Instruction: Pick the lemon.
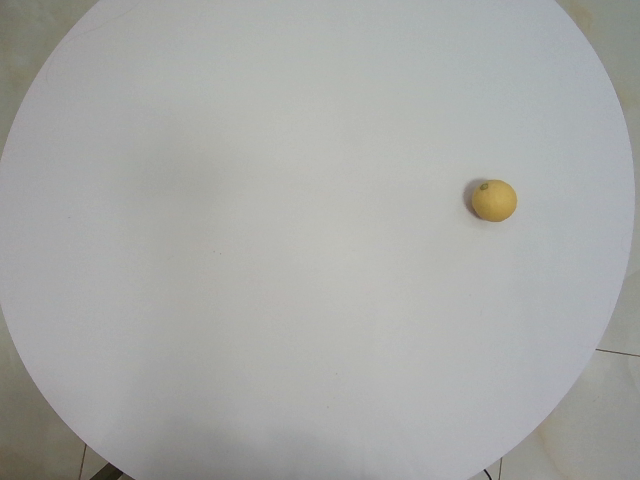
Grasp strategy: vertical